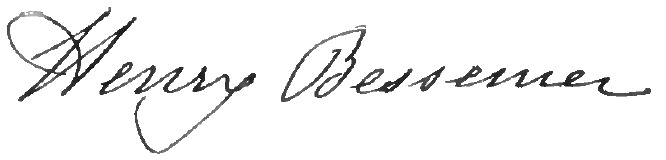
Signature of: henry bessemer